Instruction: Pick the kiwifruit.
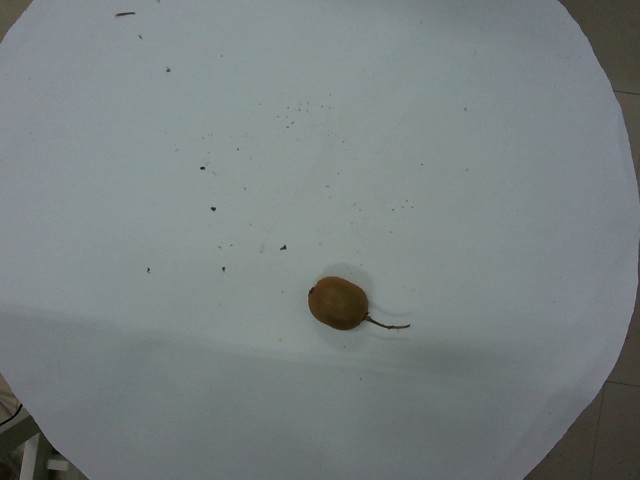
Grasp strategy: vertical